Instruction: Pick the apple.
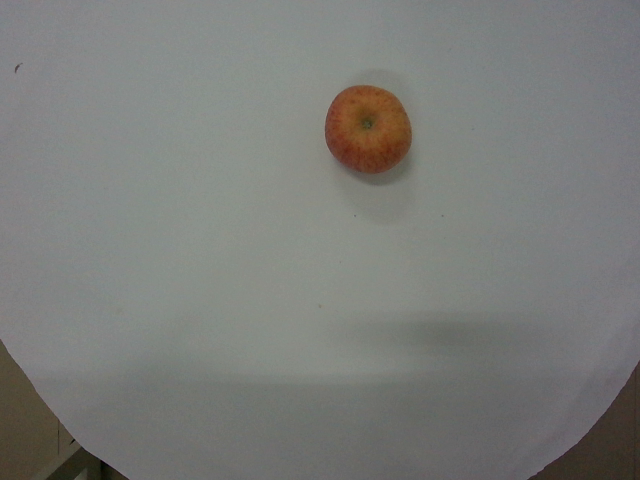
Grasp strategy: vertical